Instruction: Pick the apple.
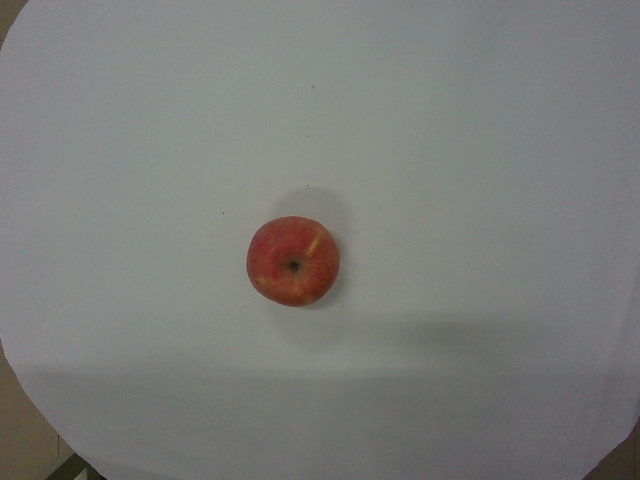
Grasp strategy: vertical